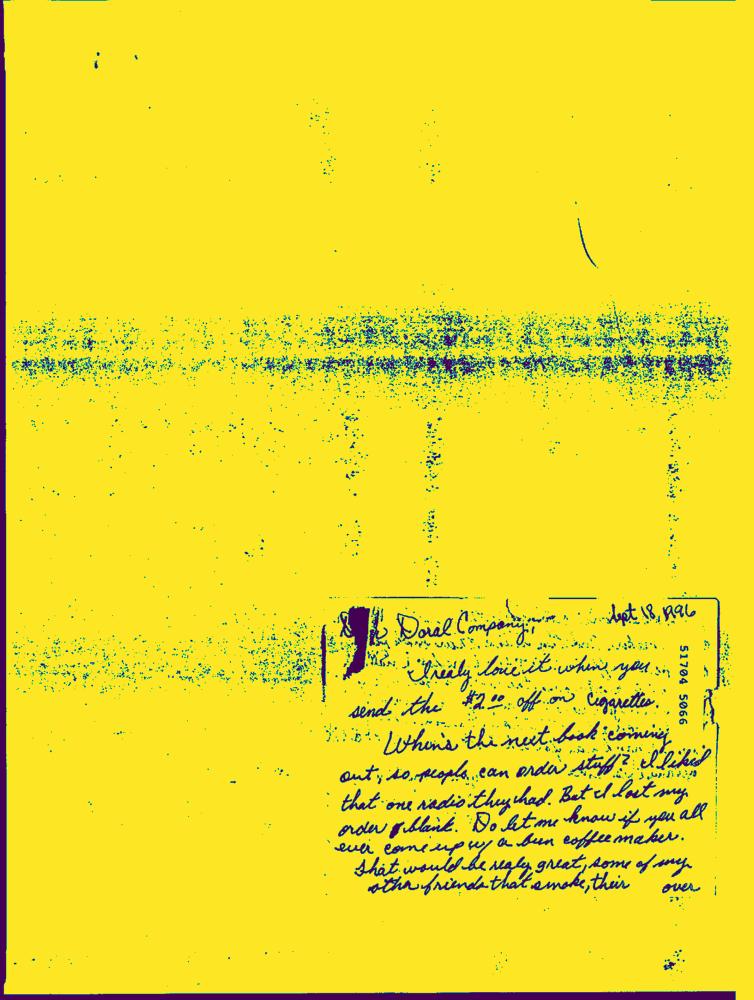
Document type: Hand-Written